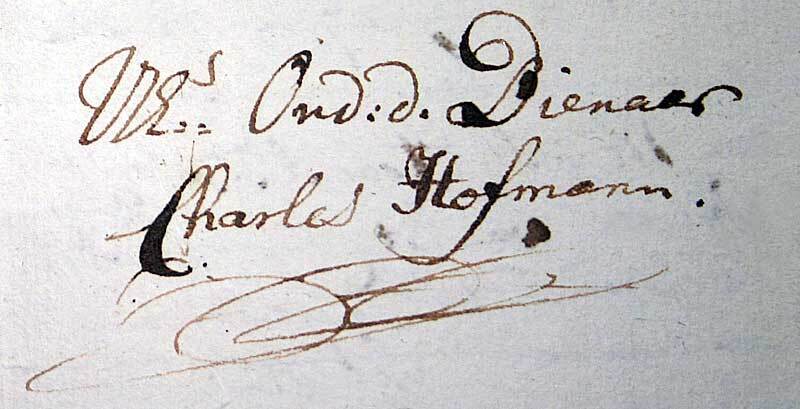
Signature of: charles hofmann